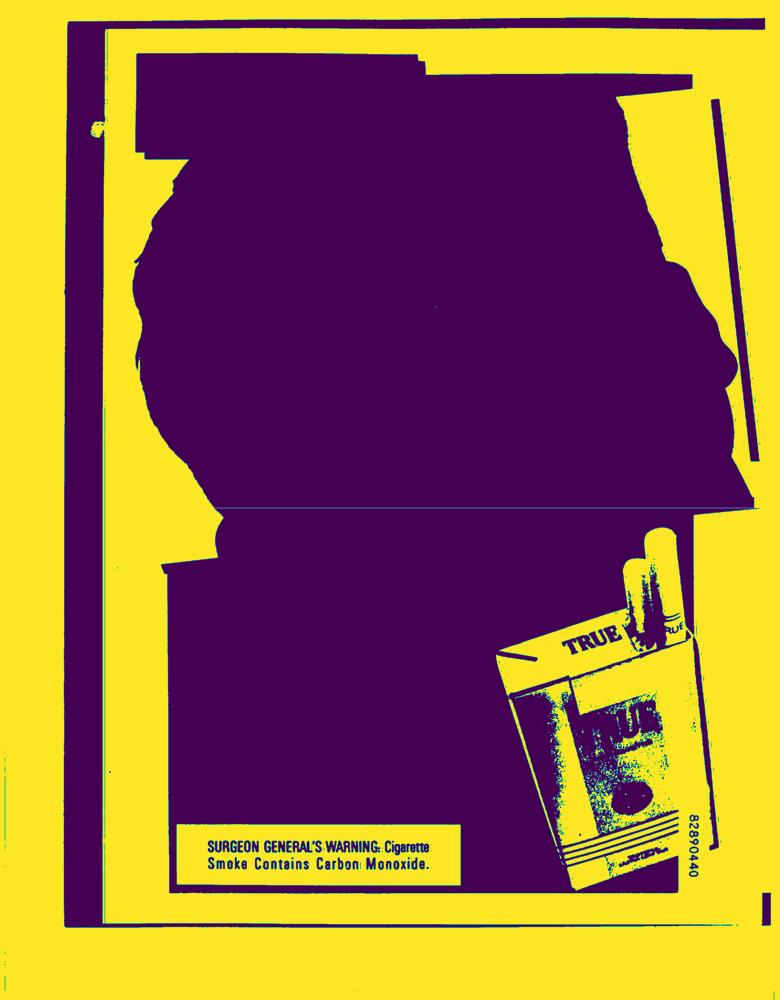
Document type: AD